Question: What is the address or location of the property listed in the document?
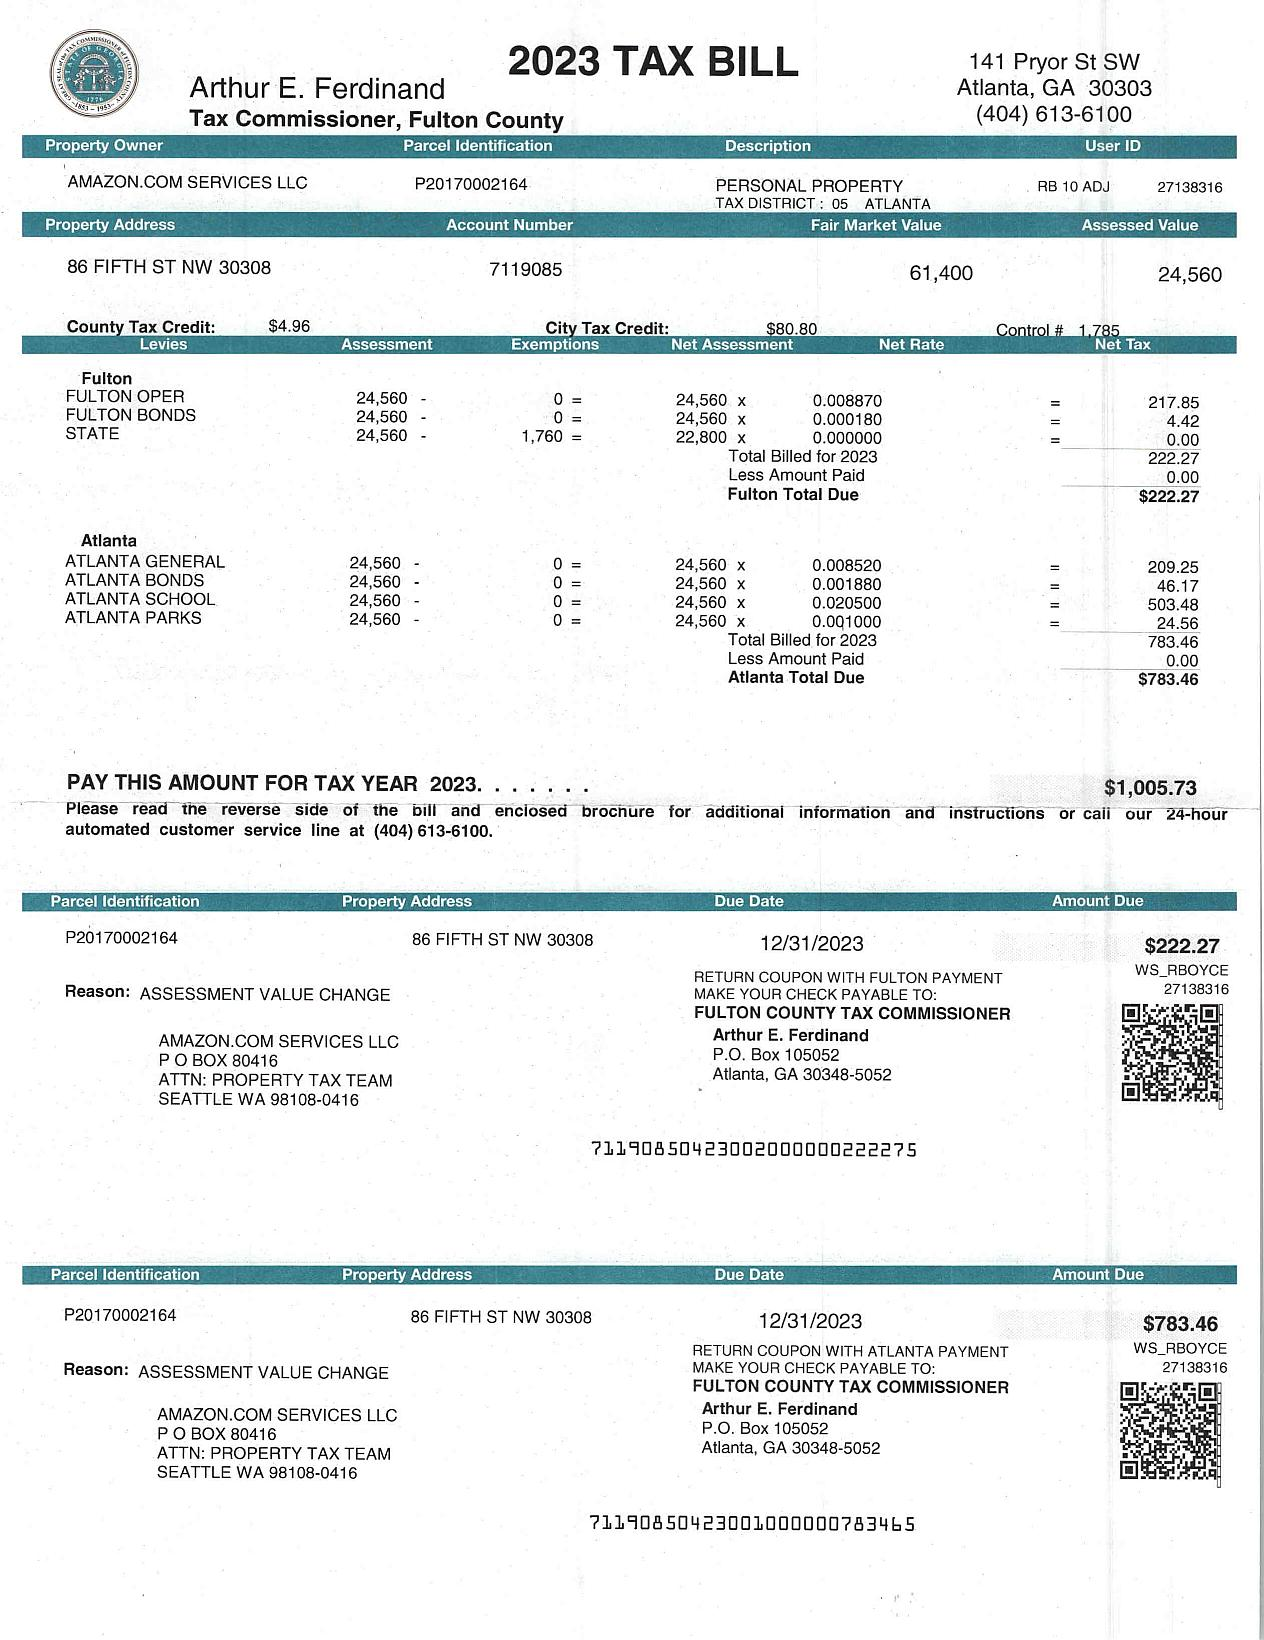
Answer: "86 FIFTH ST NW 30308"